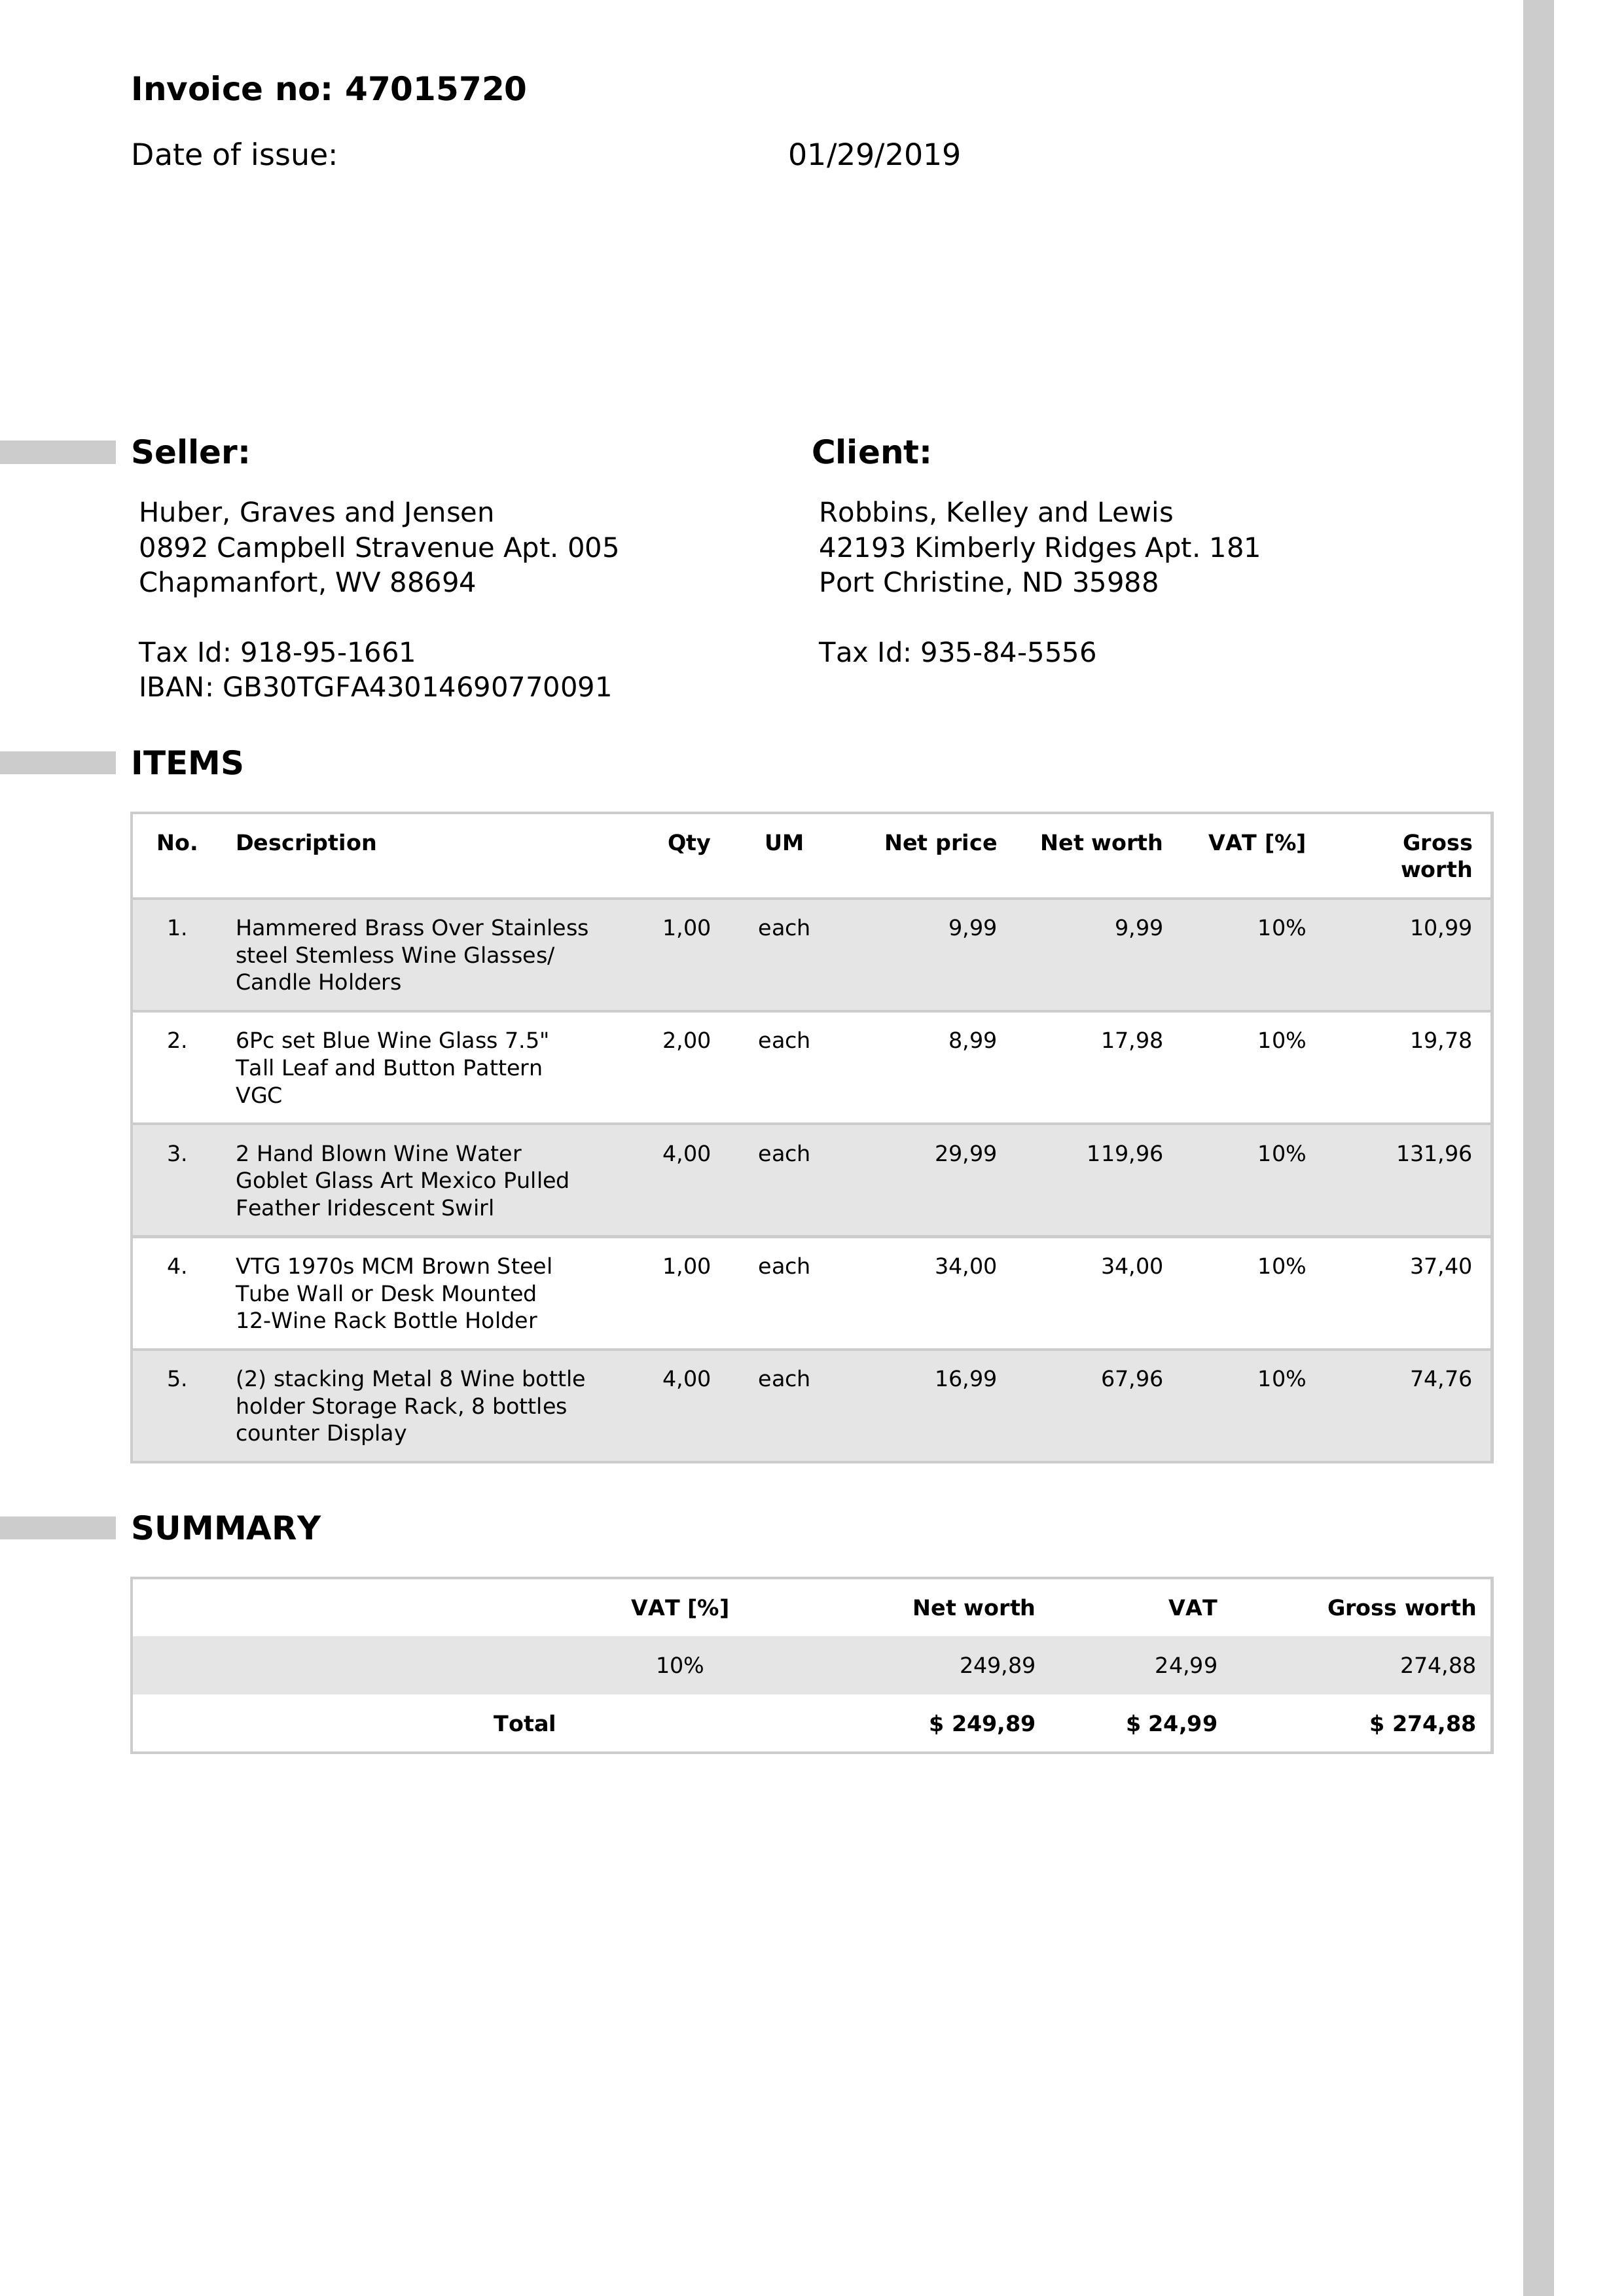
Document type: Invoice